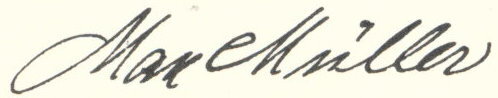
Signature of: max müller